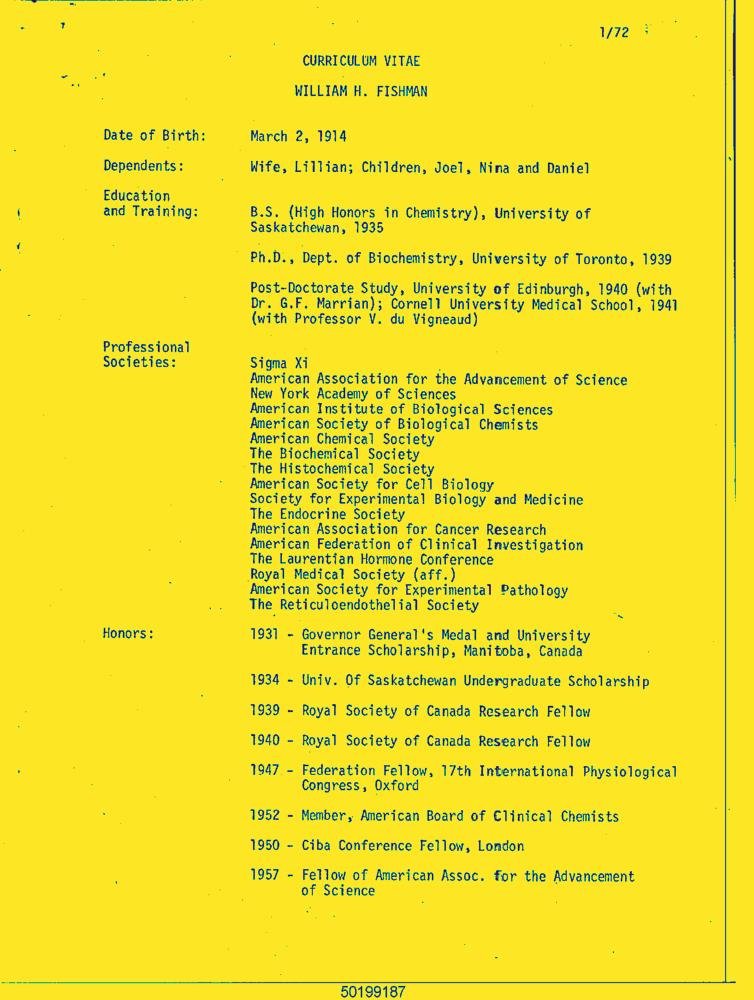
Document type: Resume-Doc